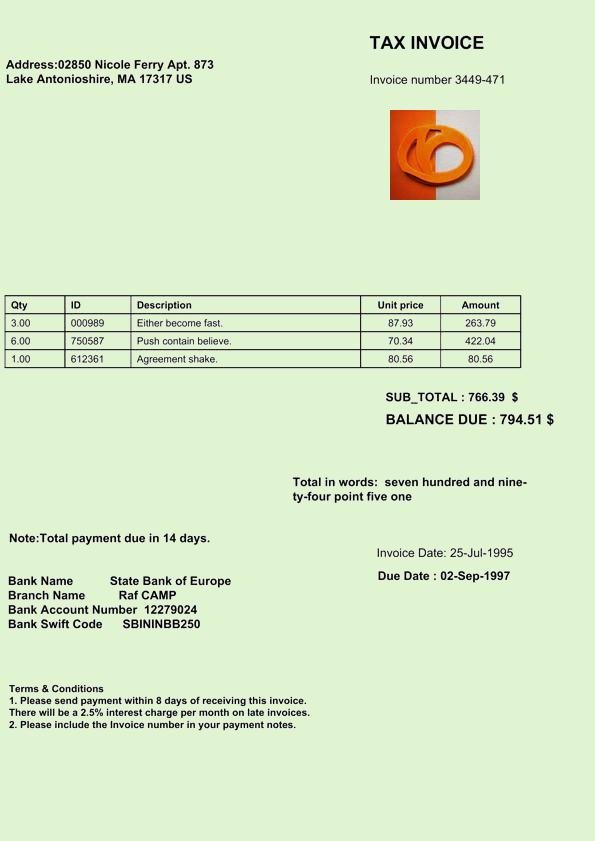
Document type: Invoice